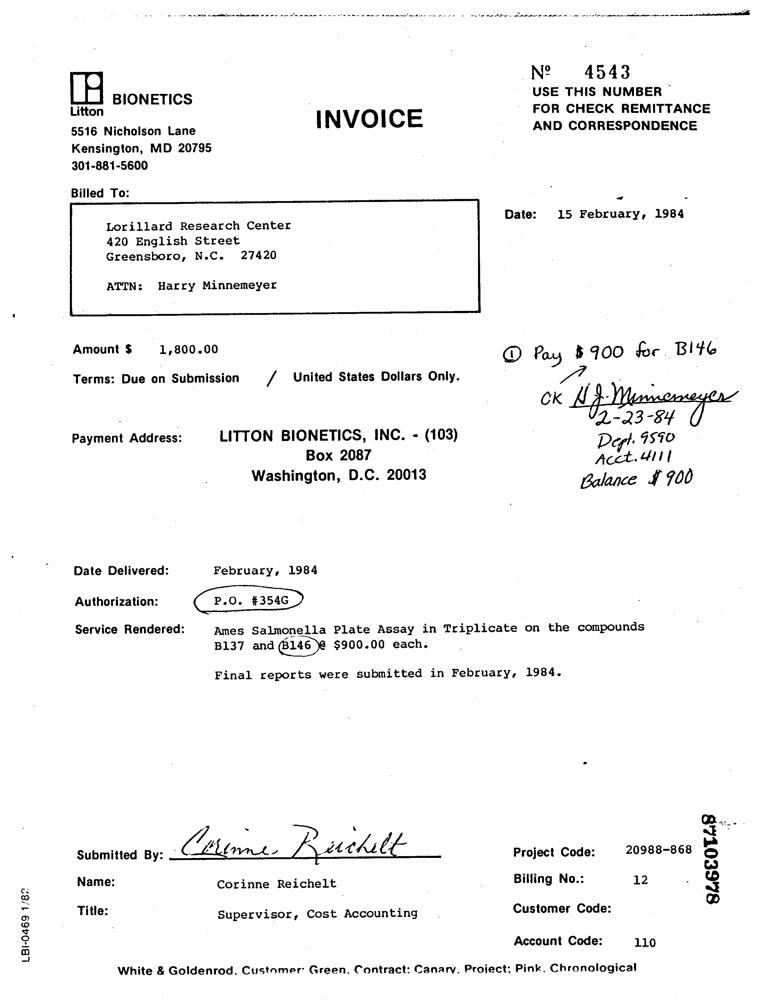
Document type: Invoice